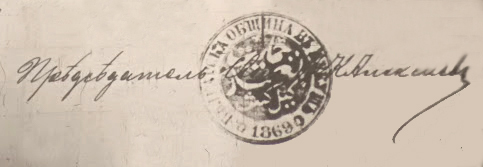
Signature of: grigor alexiev